Question: What do the imaging results show?
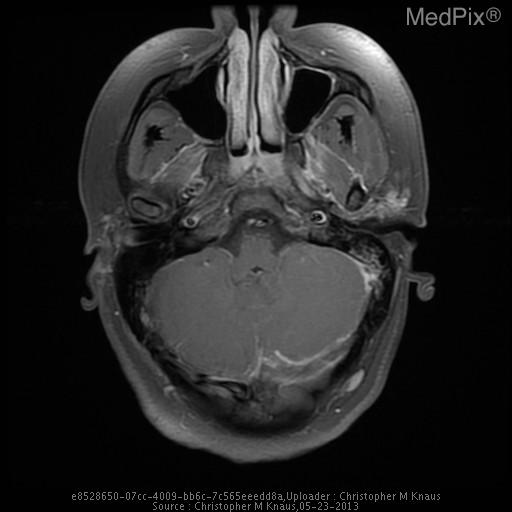
Answer: The imaging shows The vein of Galen, straight sinus, and dominant left transverse venous dural sinus are particularly hyperattenuating, and apparently prominent in caliber.

The superior sagittal sinus is notably less hyperattenuating and is normal in appearance.  The right transverse dural venous sinus is hypoplastic.

Gray/white matter discrimination is preserved.  There is no evidence for infarction or intracranial hemorrhage.  There are no brain masses or mass effect.  There is no hydrocephalus.

The skull is intact.  The partially imaged aerated portions of the skull base are free of significant effusions..

Impression: The vein of Galen, straight sinus, and dominant left transverse venous dural sinus are all particularly hyperattenuating and apparently prominent in caliber, all very concerning for thrombosis. Replace this - DESCRIPTION OF THE IMAGE OR FINDINGS..